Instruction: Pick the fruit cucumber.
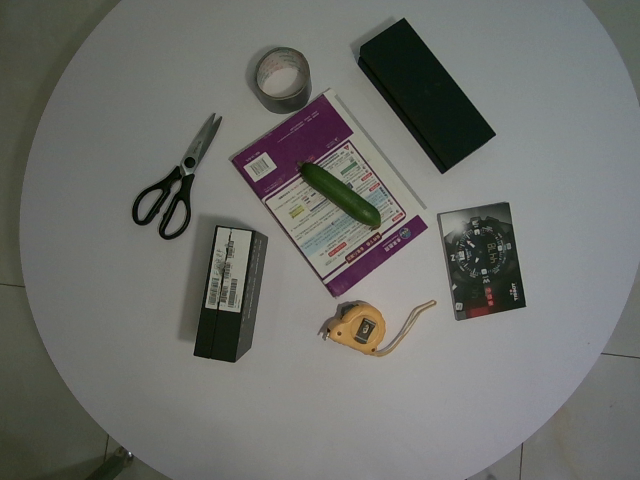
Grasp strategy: vertical